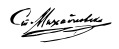
Signature of: stoyan mihaylovski